Question: What do the imaging results show?
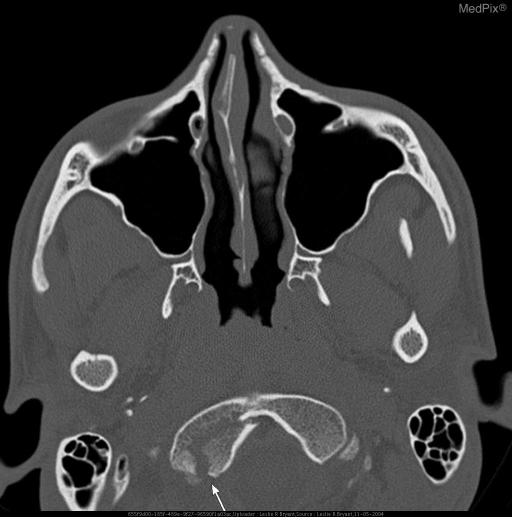
Answer: The imaging shows Axial and coronal CT of the head and cervical spine demonstrating a R Occipital condyle fracture. Non-contrast CT axial view demonstrates a R occipital condyle fracture at the arrow. There is also a small amount of hemorrhage tracking posterior to the fracture..